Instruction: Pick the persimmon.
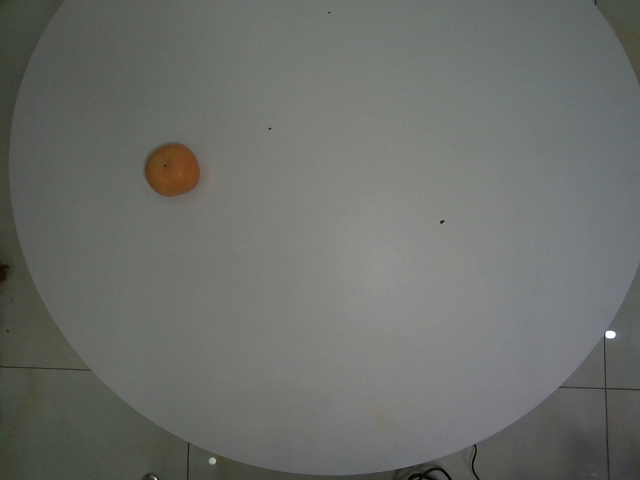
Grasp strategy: vertical